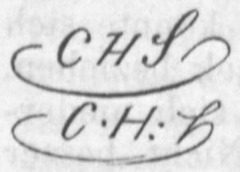
Signature of: carl hermann schmolze